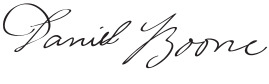
Signature of: daniel boone